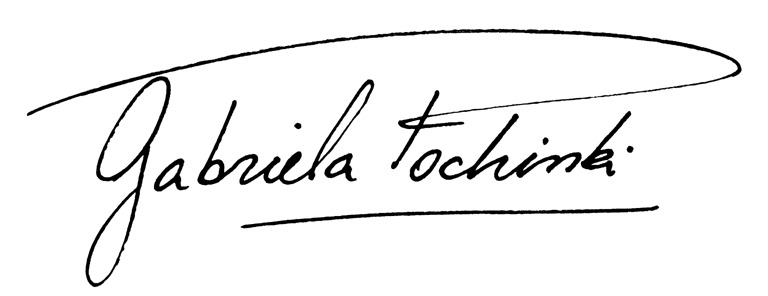
Signature of: gabriela pochinki